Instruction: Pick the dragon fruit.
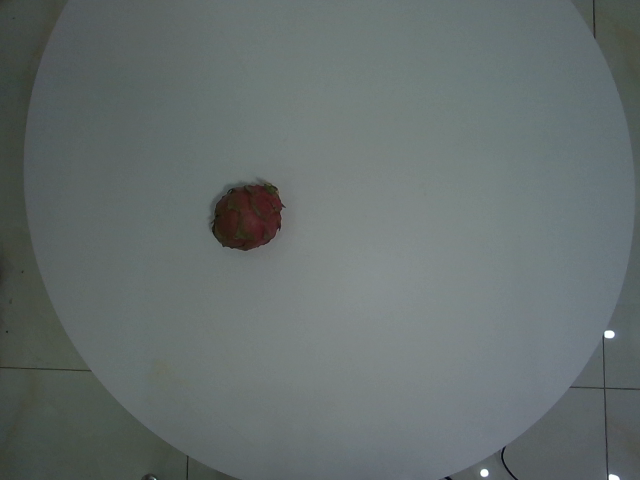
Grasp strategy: vertical